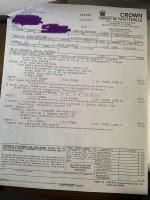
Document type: Invoice